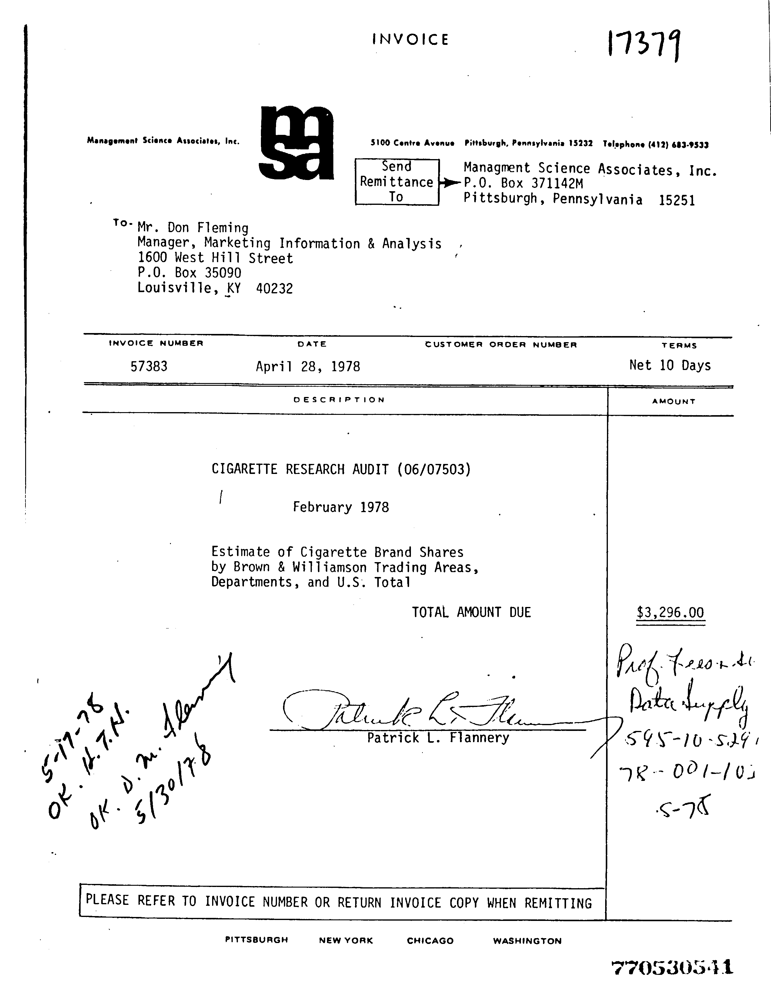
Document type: Invoice